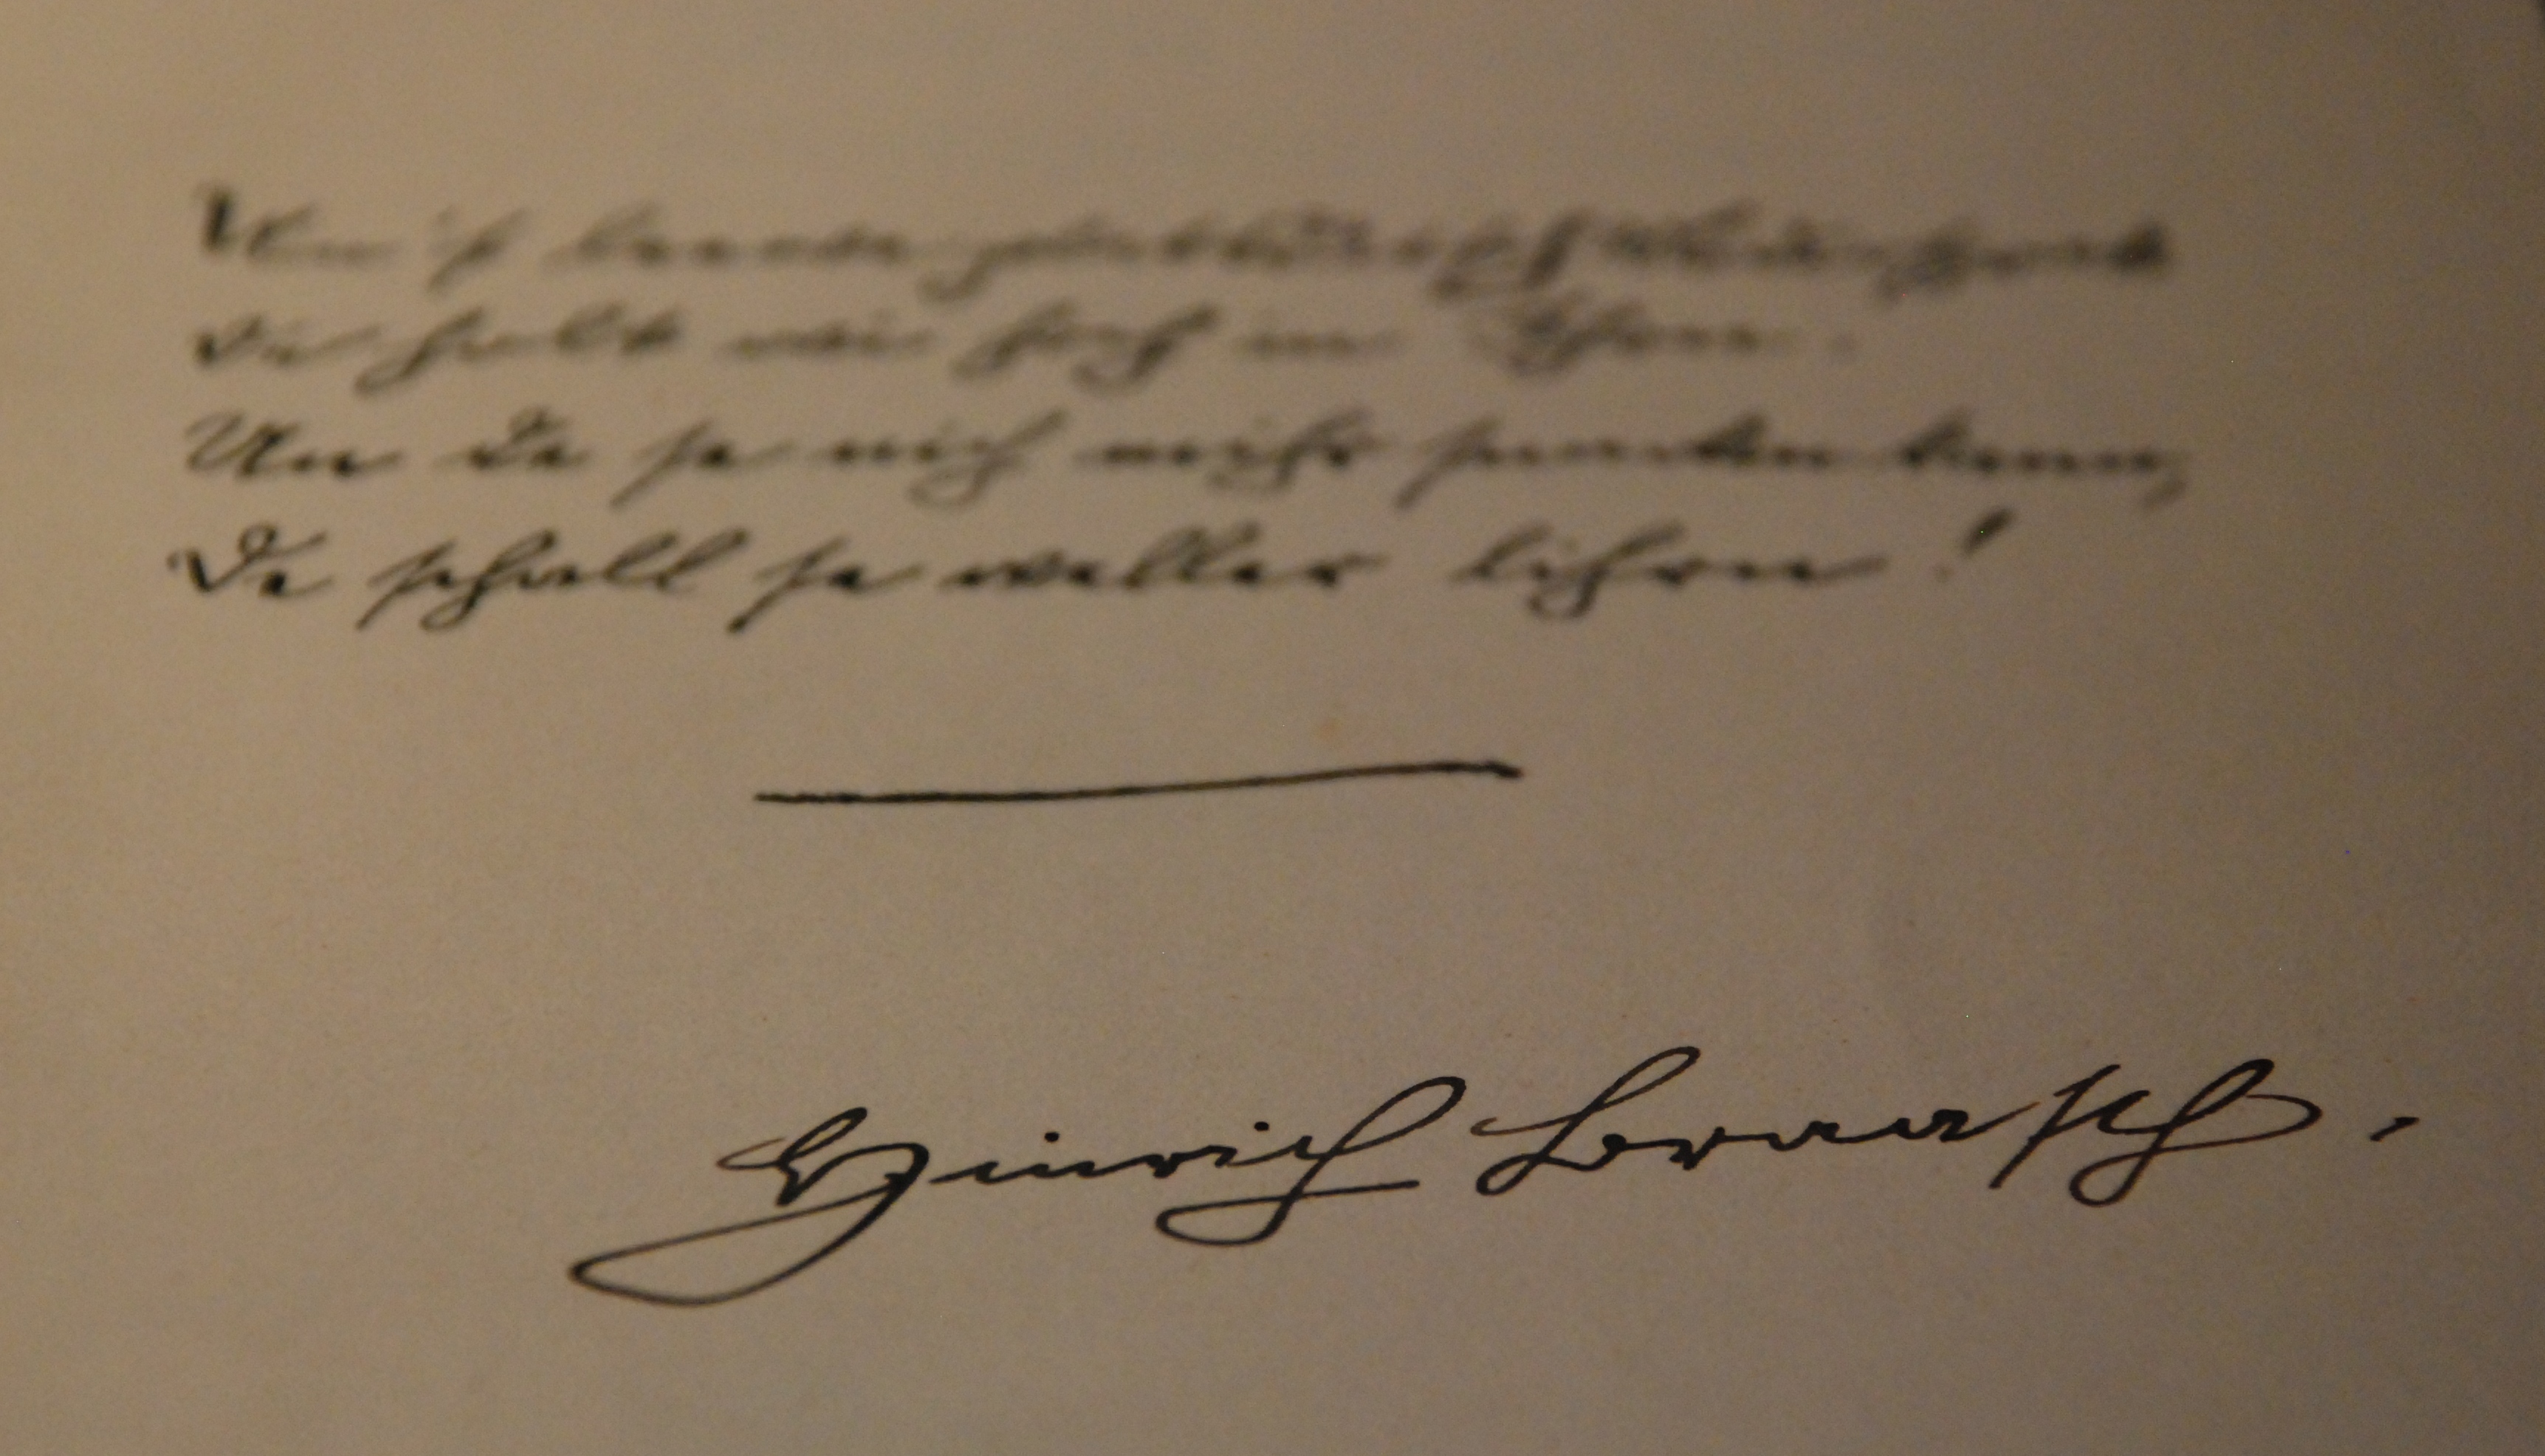
Signature of: hinrich braasch